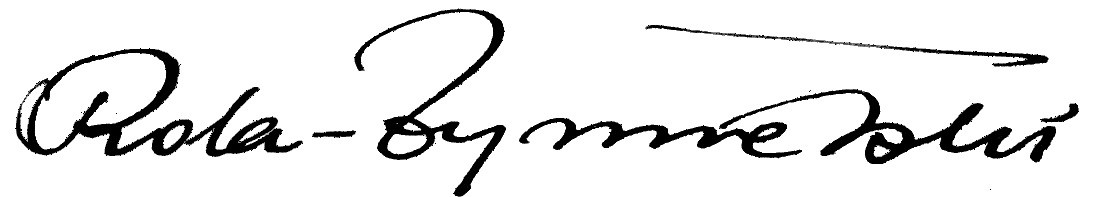
Signature of: michał rola żymierski